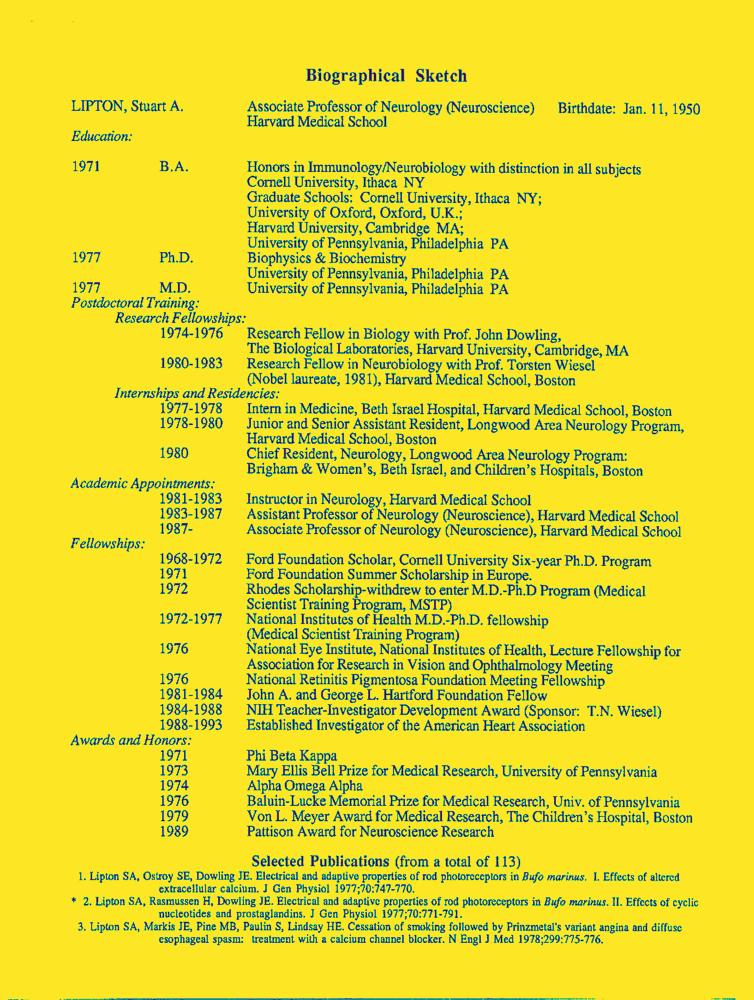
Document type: Resume-Doc